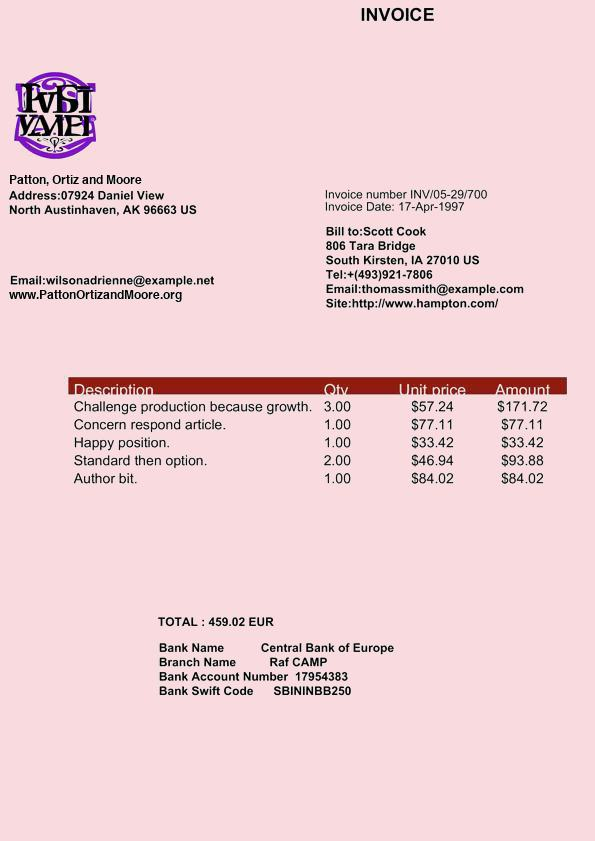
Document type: Invoice